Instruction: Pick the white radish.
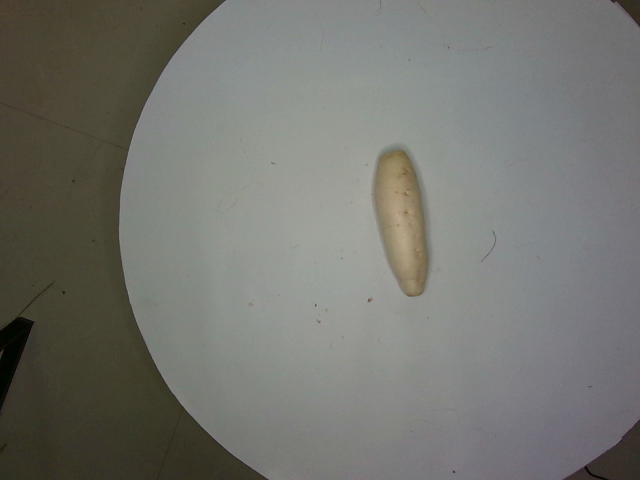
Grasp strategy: vertical